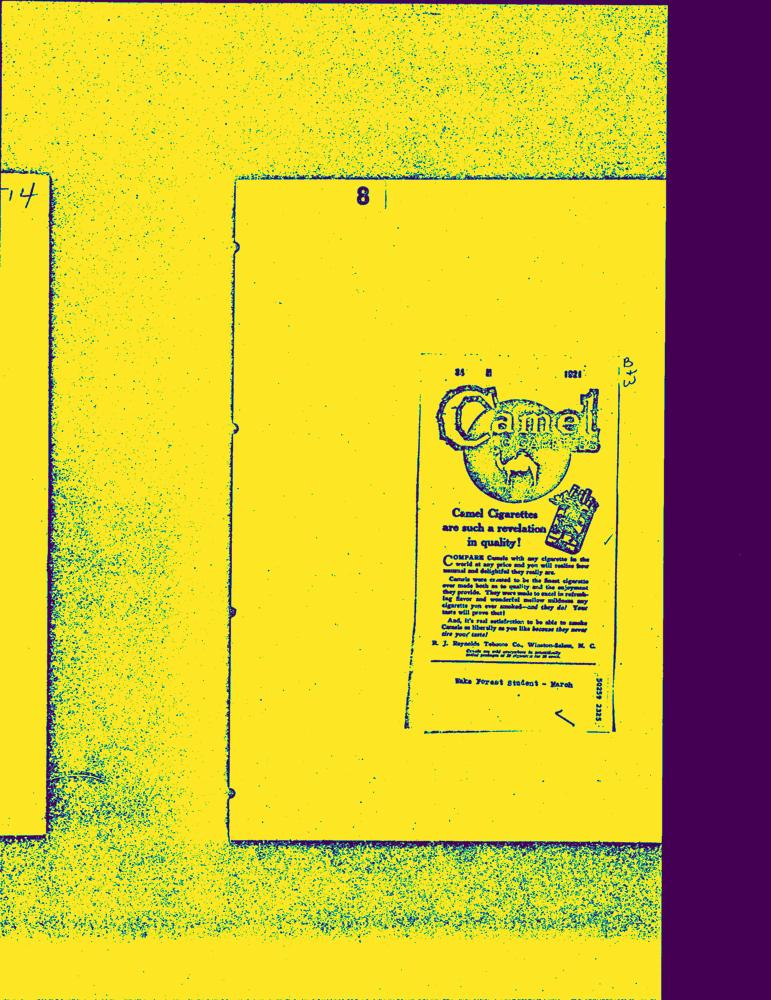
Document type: AD